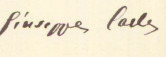
Signature of: giuseppe carle